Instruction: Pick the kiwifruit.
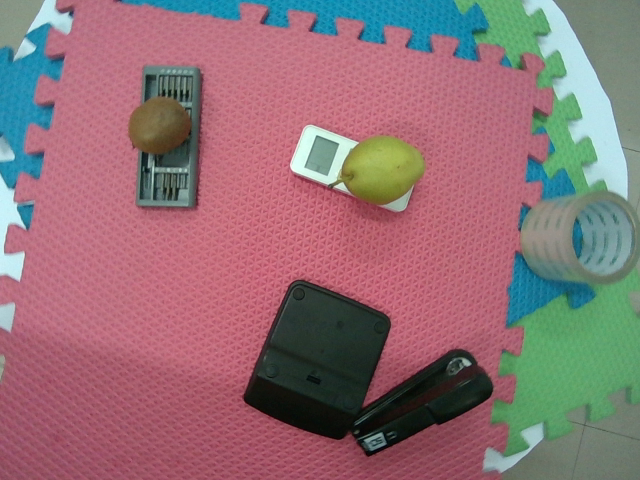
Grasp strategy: vertical